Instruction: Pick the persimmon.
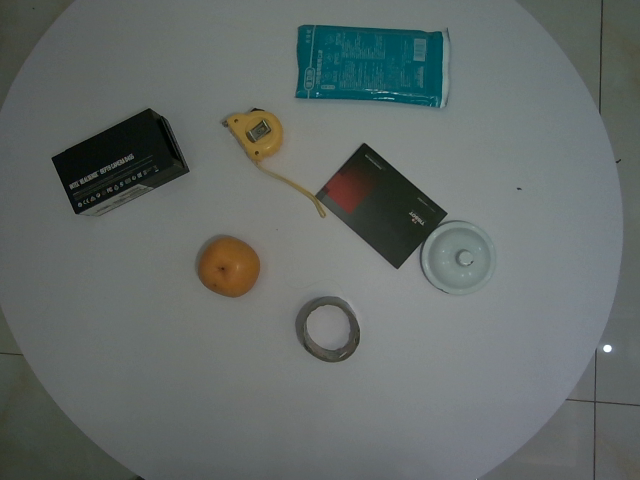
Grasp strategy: vertical